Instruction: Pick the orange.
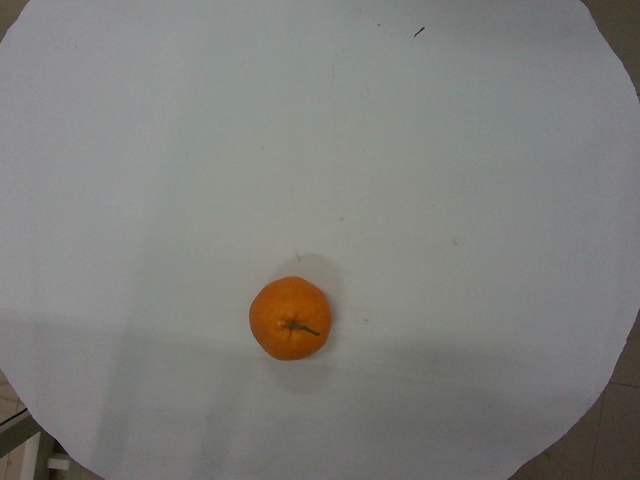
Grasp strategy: vertical